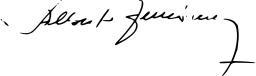
Signature of: alberto fernández